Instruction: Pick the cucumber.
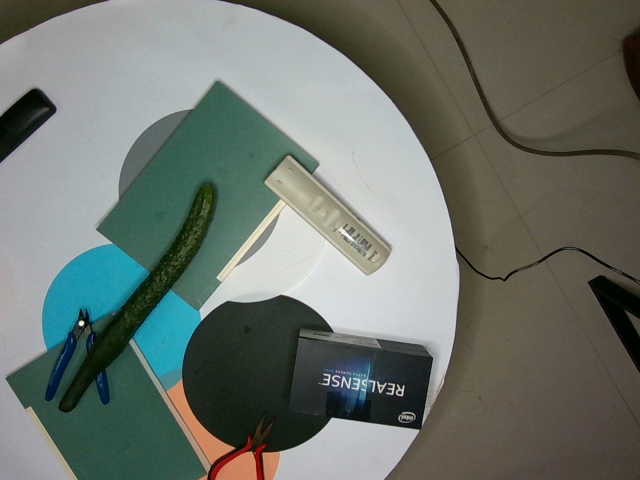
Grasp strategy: vertical